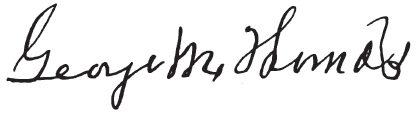
Signature of: george m thomas